Patient: Male, age 56
A 56-year-old Chinese male smoker was diagnosed with stage IV NSCLC in December 2019. His chest CT scan (Figure 1A and B) revealed a mass in the right lower lobe and right-side pleural effusion. PET-CT indicated a mass in the right lower hilar region with an elevated standardized uptake value (SUV) (Figure 1C), multiple lymph node enlargement, and bone metastases (Figure 1D). A diagnosis of lung adenocarcinoma was made on endobronchial ultrasound-guided transbronchial needle aspiration (TBNA-EBUS) of lymph nodes (Figure 1E). Lung adenocarcinoma cells were also found in pleural effusion samples (Figure 1F). Next generation sequencing (NGS) of peripheral blood ctDNA indicated EML4-ALK, variant 2 (E20-A20). Alectinib was given orally, at a dose of 600 mg twice daily from January 7, 2020, which resulted in partial response and patient continued to respond after four months of treatment (Figure 2A and B). He was noted to have an increased total bilirubin (TBIL) of 59.2 mumol/L on May 5, 2020 (on alectinib for 119 days) but did not refer to the doctor.
On May 29, 2020, the patient presented with jaundice, pruritus and fatigue. His Karnofsky performance status (KPS) rating fell to 60 points. The laboratory result showed TBIL 315.0 mumol/L, DBIL (direct bilirubin) 260.7 mumol/L, and IBIL (indirect bilirubin) 54.3 mumol/L. Serum ALP (alkaline phosphatase) was 374 U/L, total bile acid 179.9 mumol/L, GGT (gamma-glutamyl transferase) 47U/L and aminotransferase levels were AST 34 U/L and ALT 42 U/L. Therefore, a diagnosis of alectinib-induced grade 4 hyperbilirubinemia (>10.0xULN if baseline was normal, Common Terminology Criteria for Adverse Events, v.5.0) was considered. Alectinib was held due to hepatotoxicity. Of note, he had no known liver metastases at baseline nor at follow-up scans. Assessment for viral hepatitis was unrevealing.
After hepatoprotective treatment comprising ursodeoxycholic acid, glycyrrhizin and glutathione was administered for one week, his bilirubin levels were still worsening, while AST and ALT levels remained similar. Drug-induced liver failure was diagnosed. Although artificial liver support or liver transplantation were both therapeutic choices for liver failure, considering he was a patient with advanced cancer, ALSS was an optimal choice. He received ALSS using a double plasma molecular absorption system (DPMAS) on June 5 and June 8, 2020, for the severe liver dysfunction. The total bilirubin continuously decreased after two courses of ALSS (Figure 3).
Alectinib was, therefore, discontinued for more than two months when a chest CT scan on August 5, 2020 revealed enlargement of lung lesions (Figure 2C and D) and overall disease progression. Ensartinib 225 mg once daily was given orally from August 29 as a second-line ALK TKI with initial tumor shrinkage after three months (Figure 2E and F) and stable disease overall by RECIST (Response Evaluation Criteria in Solid Tumors) criteria version 1.1. Toxicity of second-line ensartinib was grade 1 ALT and AST elevation and grade 1 skin rash, with no abnormality of bilirubin. The timeline of this patient is summarized in Figure 4.
Keywords: alk, nsclc, alectinib, ensartinib, hyperbilirubinemia
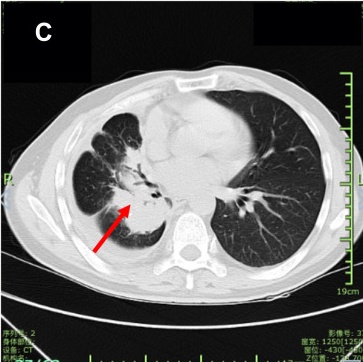
Image caption: CT scans before and after ensartinib. CT on Nov 30h, 2020 (after ensartinib). Significant abnormal findings of right lung were noted (arrow).